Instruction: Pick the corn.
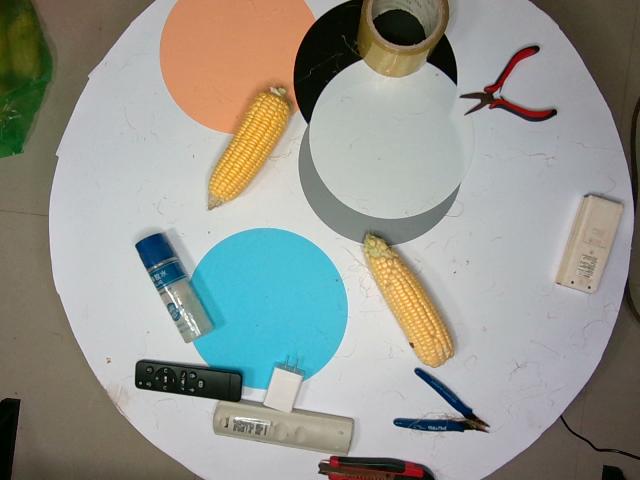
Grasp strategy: vertical